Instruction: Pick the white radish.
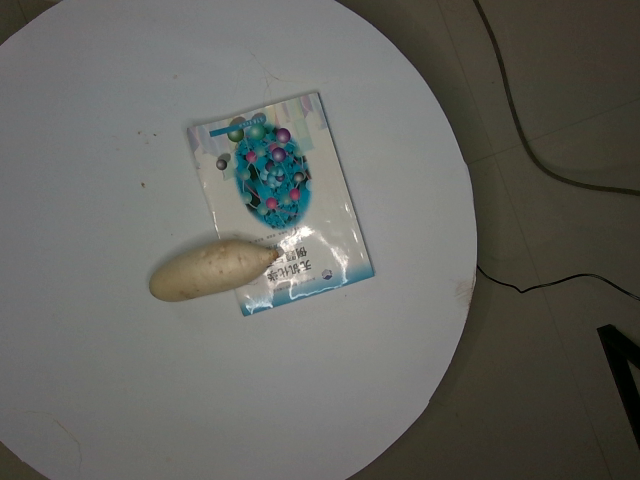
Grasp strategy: vertical